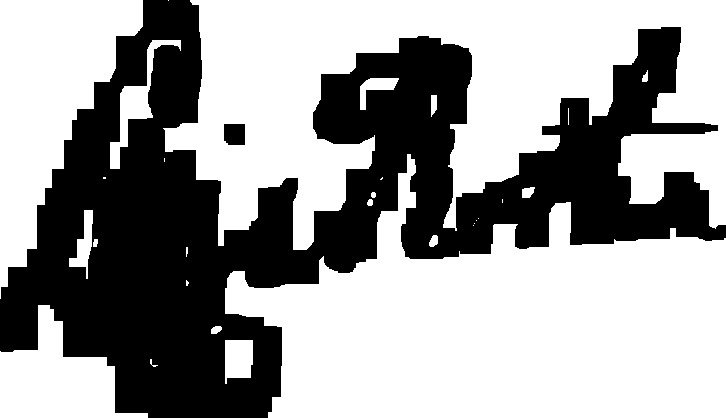
Signature of: louis botha